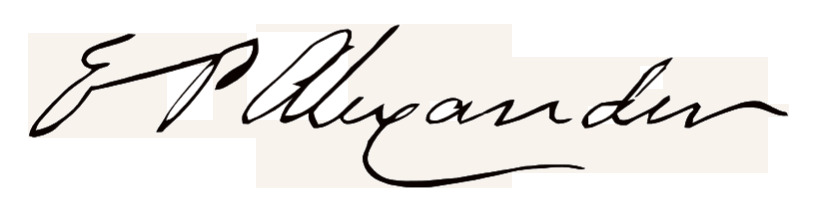
Signature of: edward porter alexander